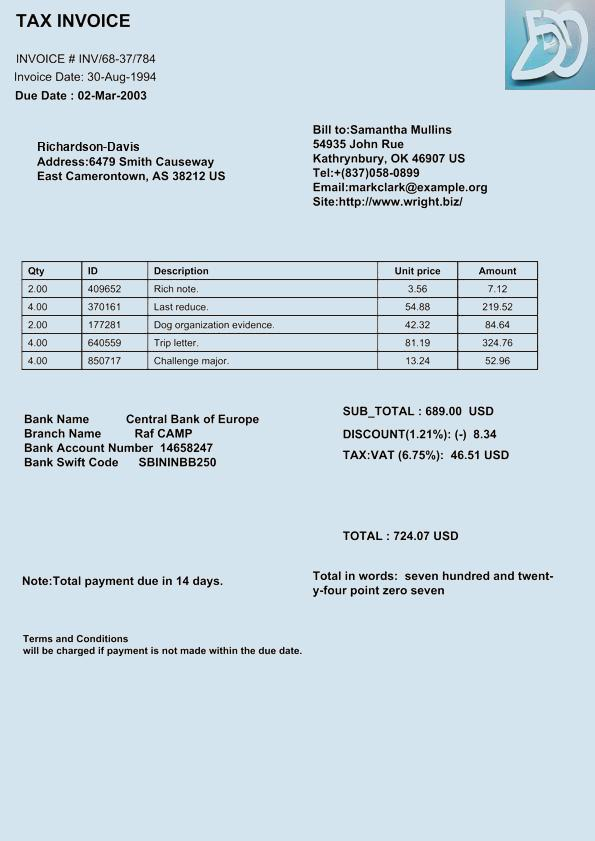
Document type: Invoice